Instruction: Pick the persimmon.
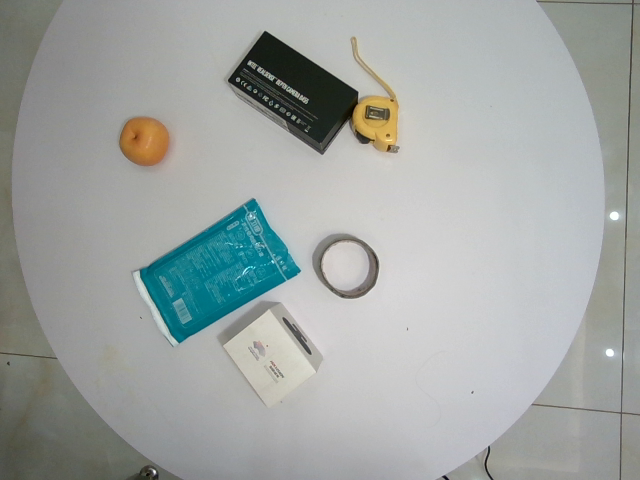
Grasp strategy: vertical